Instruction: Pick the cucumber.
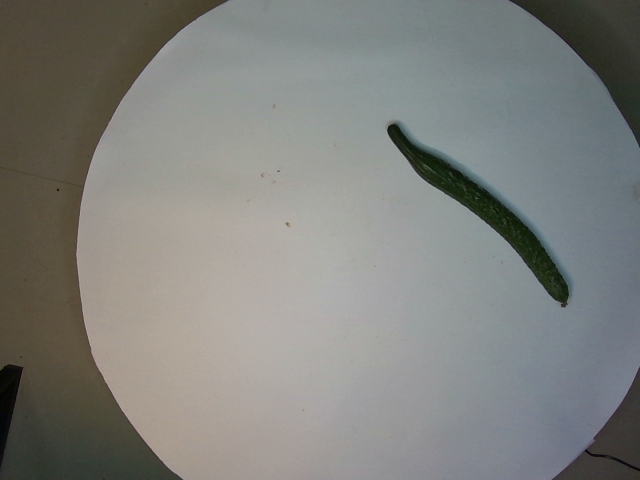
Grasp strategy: vertical